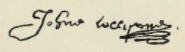
Signature of: john collison of auchlunies